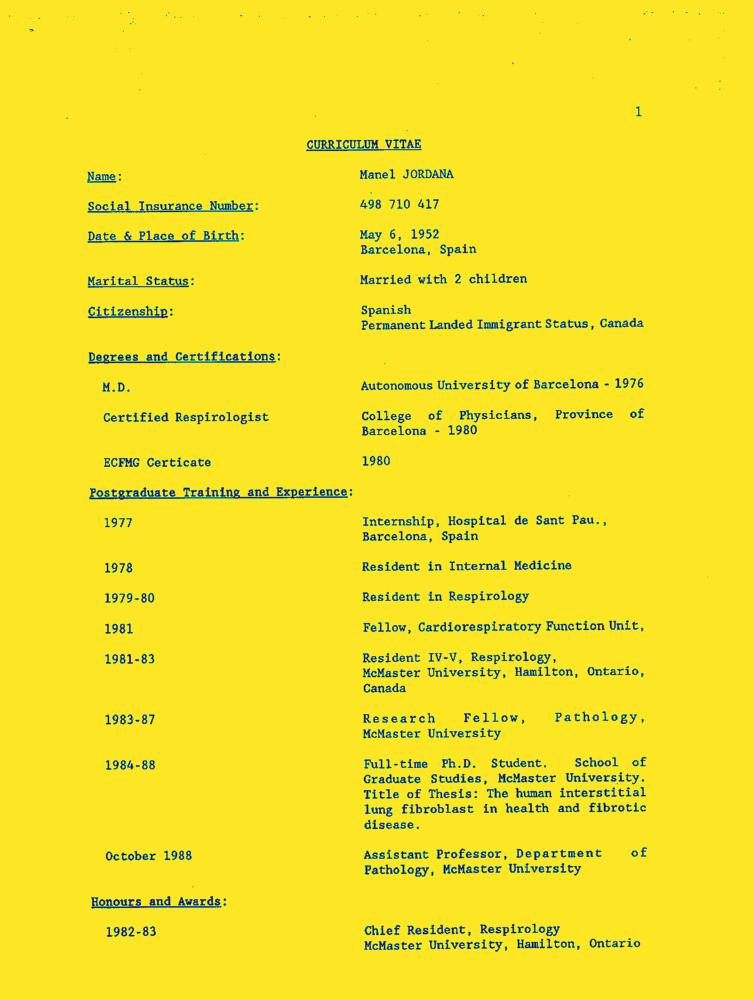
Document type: Resume-Doc